Question: Which state is mentioned in the document?
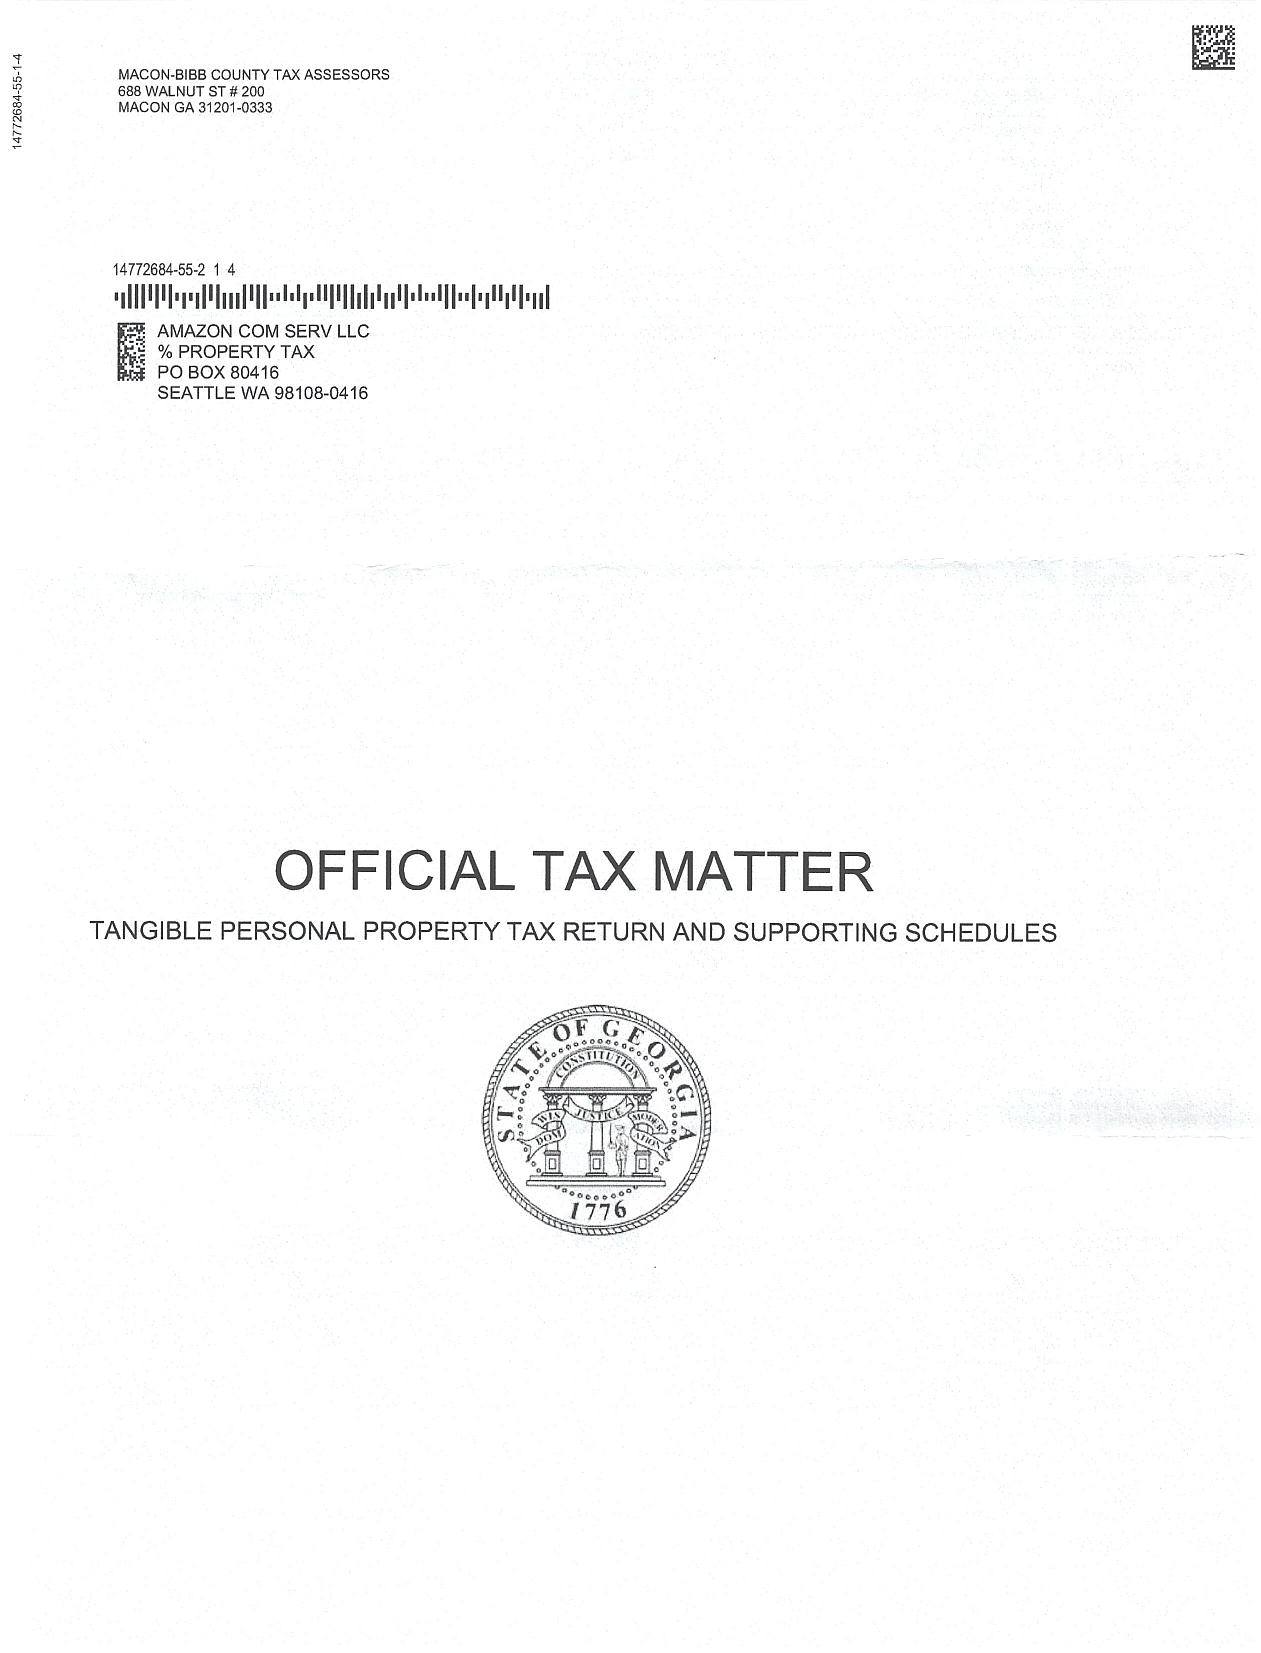
Answer: "Georgia"